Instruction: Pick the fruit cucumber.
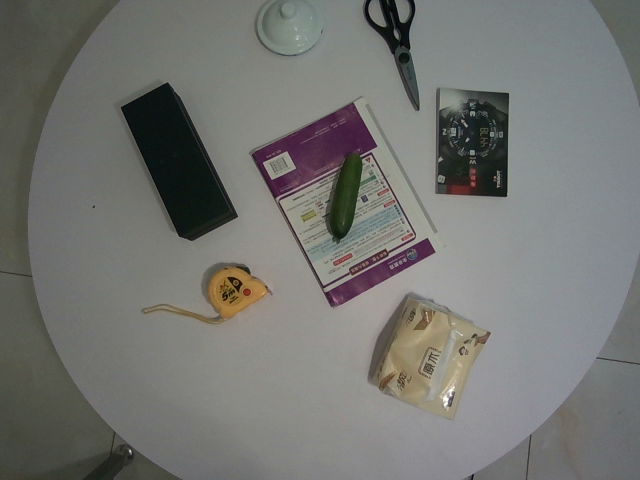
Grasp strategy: vertical